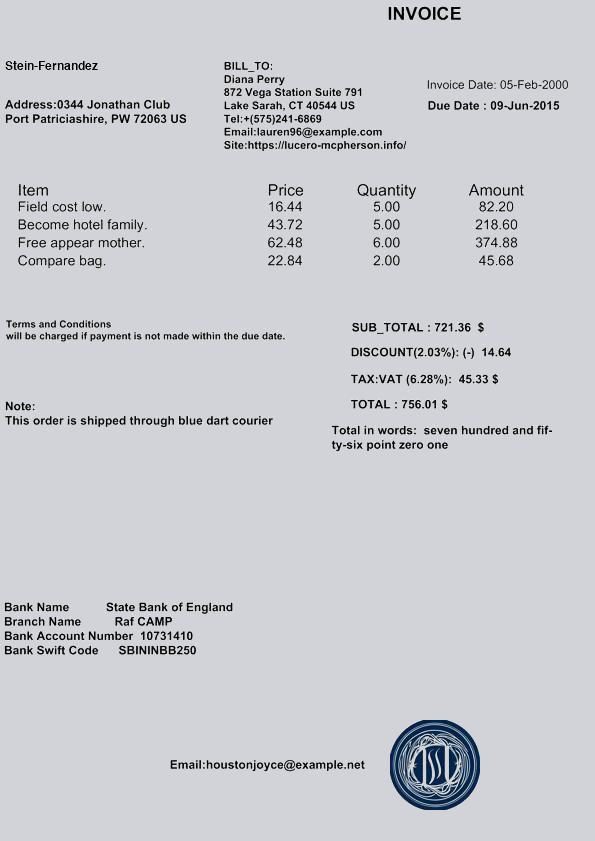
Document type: Invoice